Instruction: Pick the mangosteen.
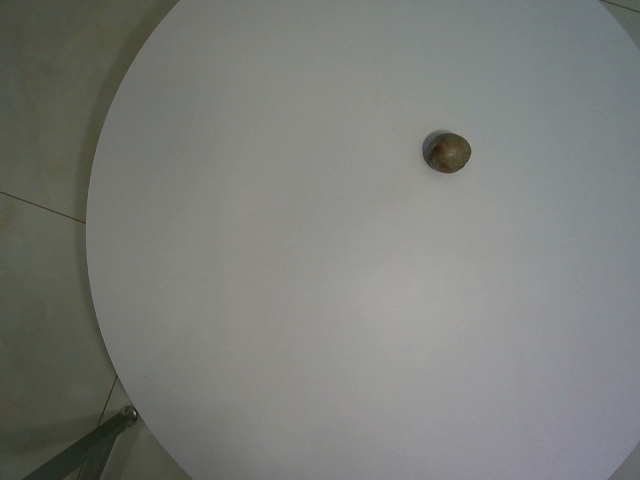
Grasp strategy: vertical